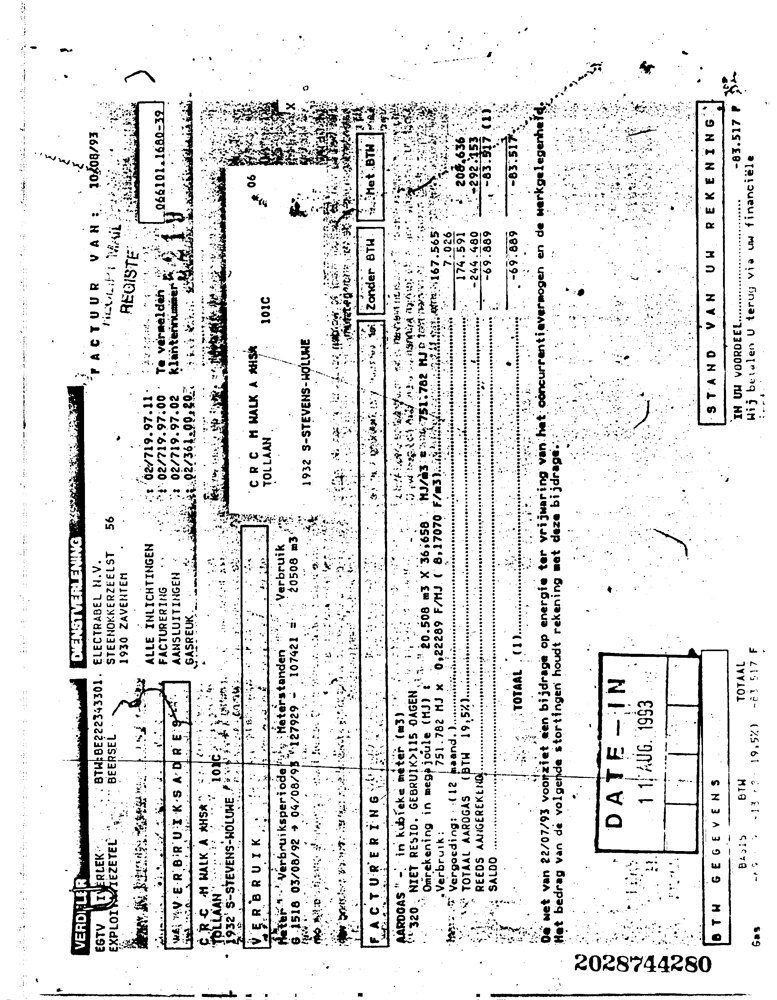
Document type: Invoice